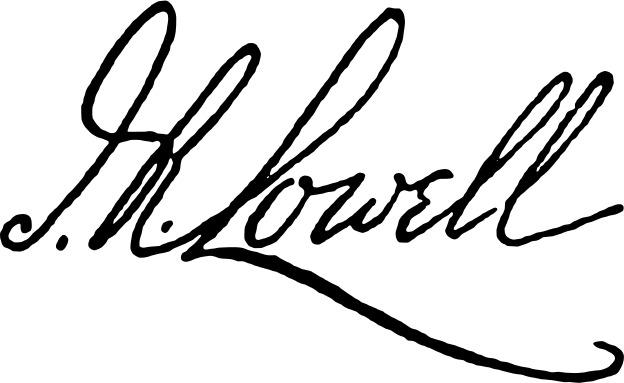
Signature of: james russell lowell